Question: What is the suspected problem?
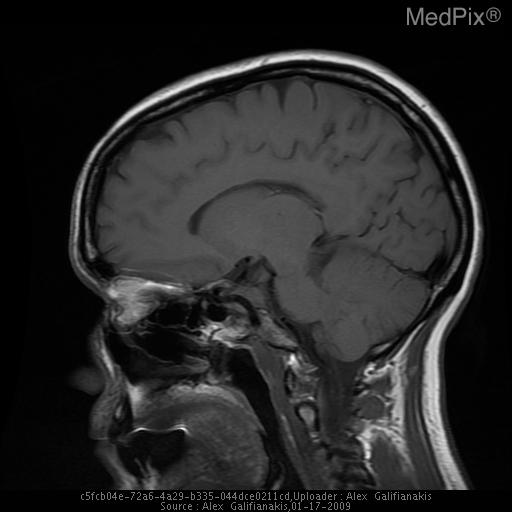
Answer: The findings suggest Avidly enhancing suprasellar mass distinct from the pituitary measuring approximately 3.3 x 2.5 x 3.5 cm. The mass surrounds the left cavernous internal carotid artery extending into the medial aspect of the right cavernous sinus.

The tumor extends anteriorly to the left orbital apex.  There is suprasellar and pontine cistern extension also coursing along the posterior margin of the majority of the clivus. There is posterior extension of the mass surrounding the left 5th cranial nerve involving Meckel's cave as well as surrounding the cisternal portion of the 5th cranial nerve. The mass extends to but not definitely within the left foramen ovale involving the left foramen rotundum as well. The mass abuts the left margin of the basilar artery and the left anterior margin of the mid brain. It extends into the posterior-superior aspect of the sphenoid sinus as well.

A fluid intensity, non-enhancing structure is seen along the posterior margin of the above described mass filling the superior pontine cistern with extension into the left suprasellar cistern measuring 2.3x1.5x1.2 cm.. The mass involves the left cavernous sinus, surrounds the carotid, and extends forward to the orbital apex, and backward to the tentorium and clivus.. The patient might have a history of 42 y.o. woman with elevated prolactin. Please evaluate for evidence of pituitary adenoma.